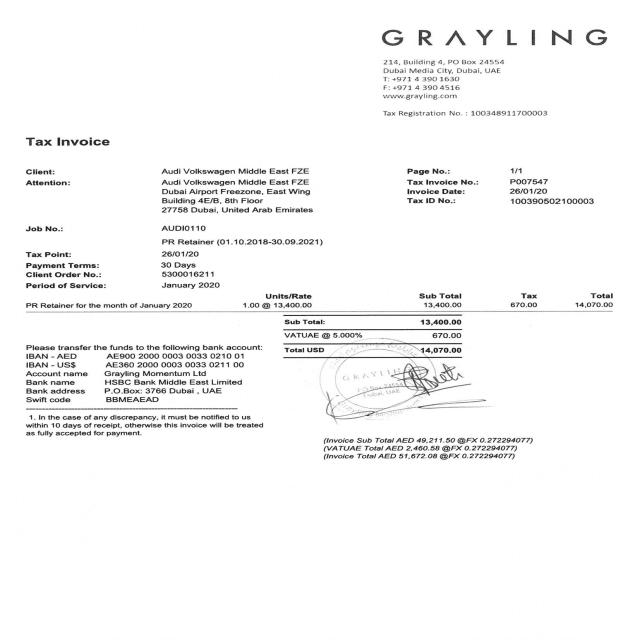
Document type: Invoice